Question: What type of tax is indicated in the document, personal property or real estate?
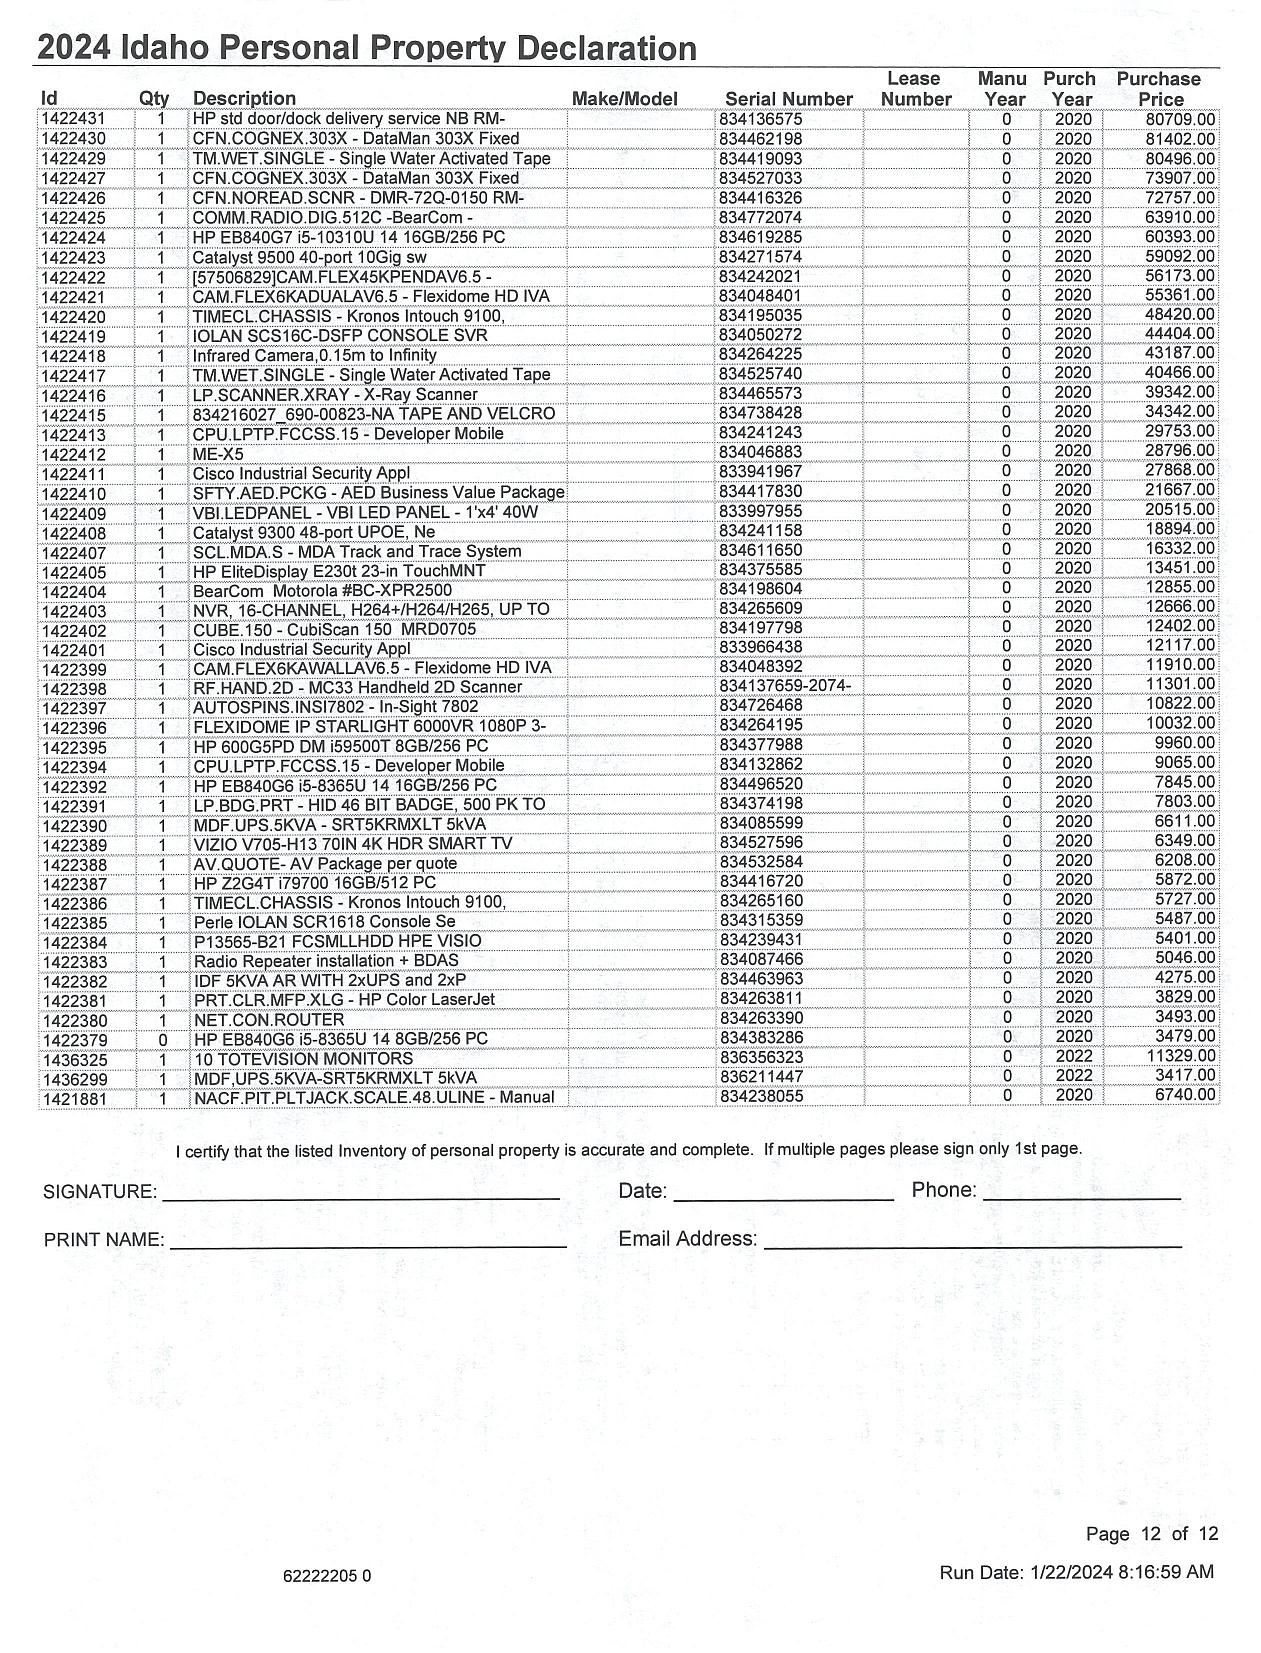
Answer: "Personal Property Tax"